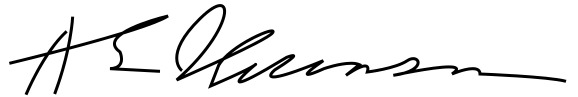
Signature of: adlai stevenson ii